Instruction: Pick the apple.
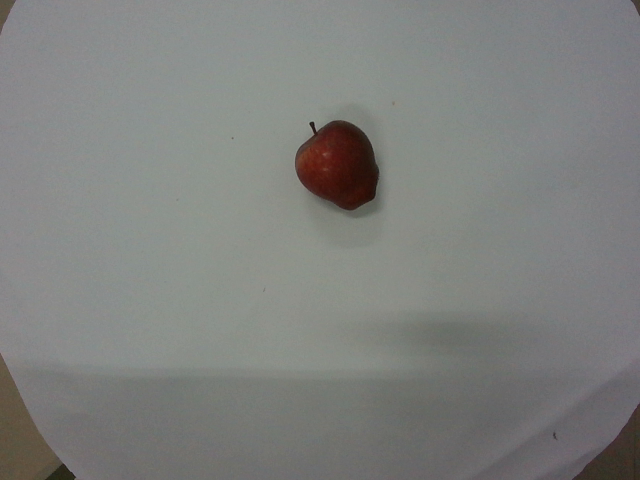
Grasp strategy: vertical